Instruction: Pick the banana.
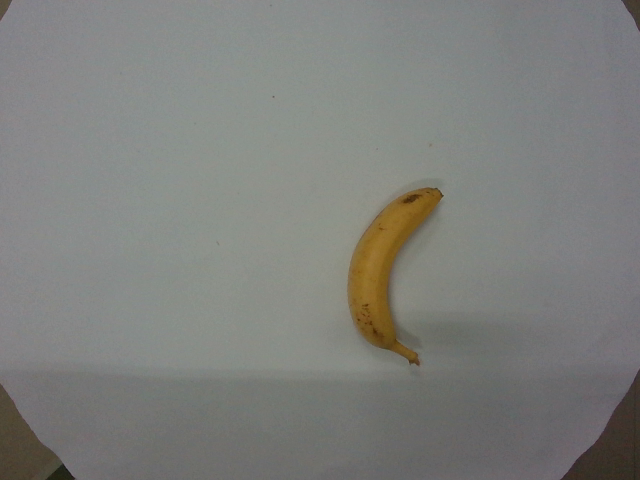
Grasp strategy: vertical